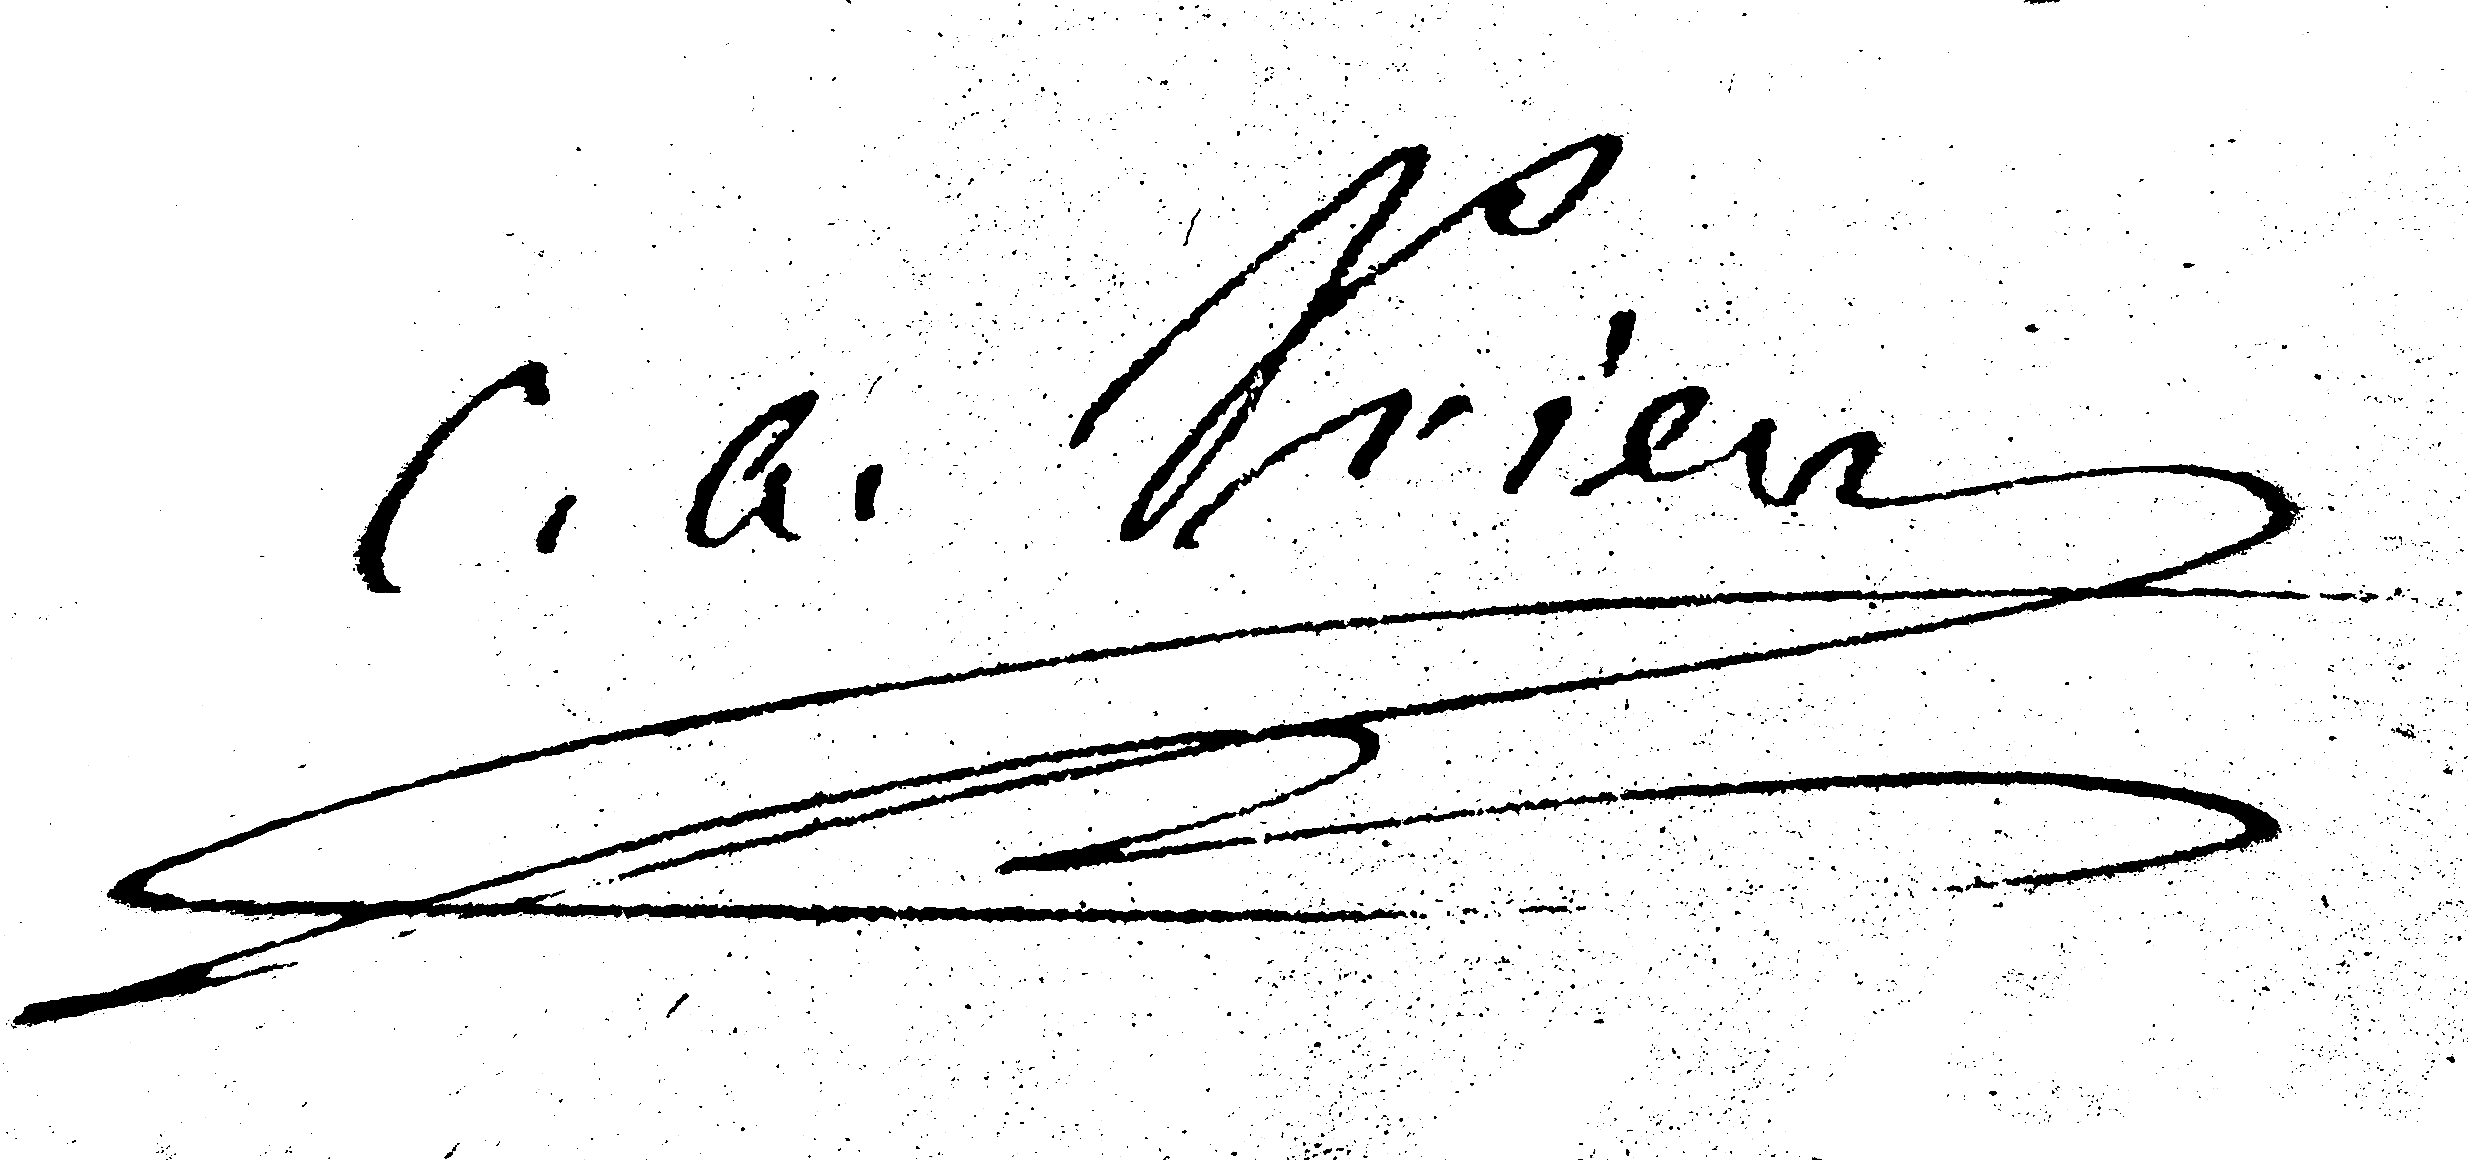
Signature of: claude antoine comte prieur duvernois